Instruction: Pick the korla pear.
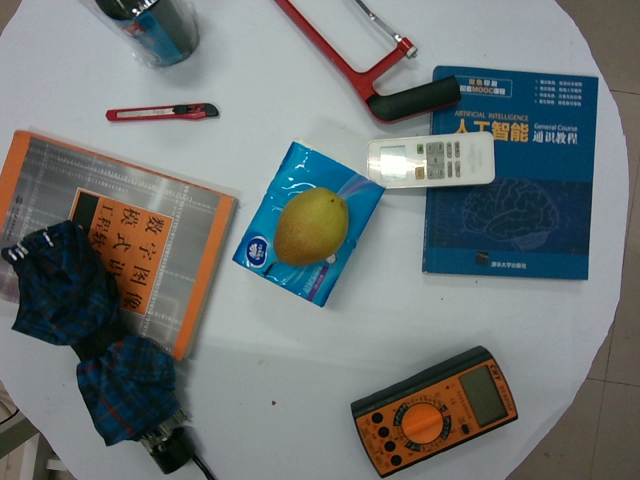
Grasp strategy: vertical